Question: What is the address or location of the property listed in the document?
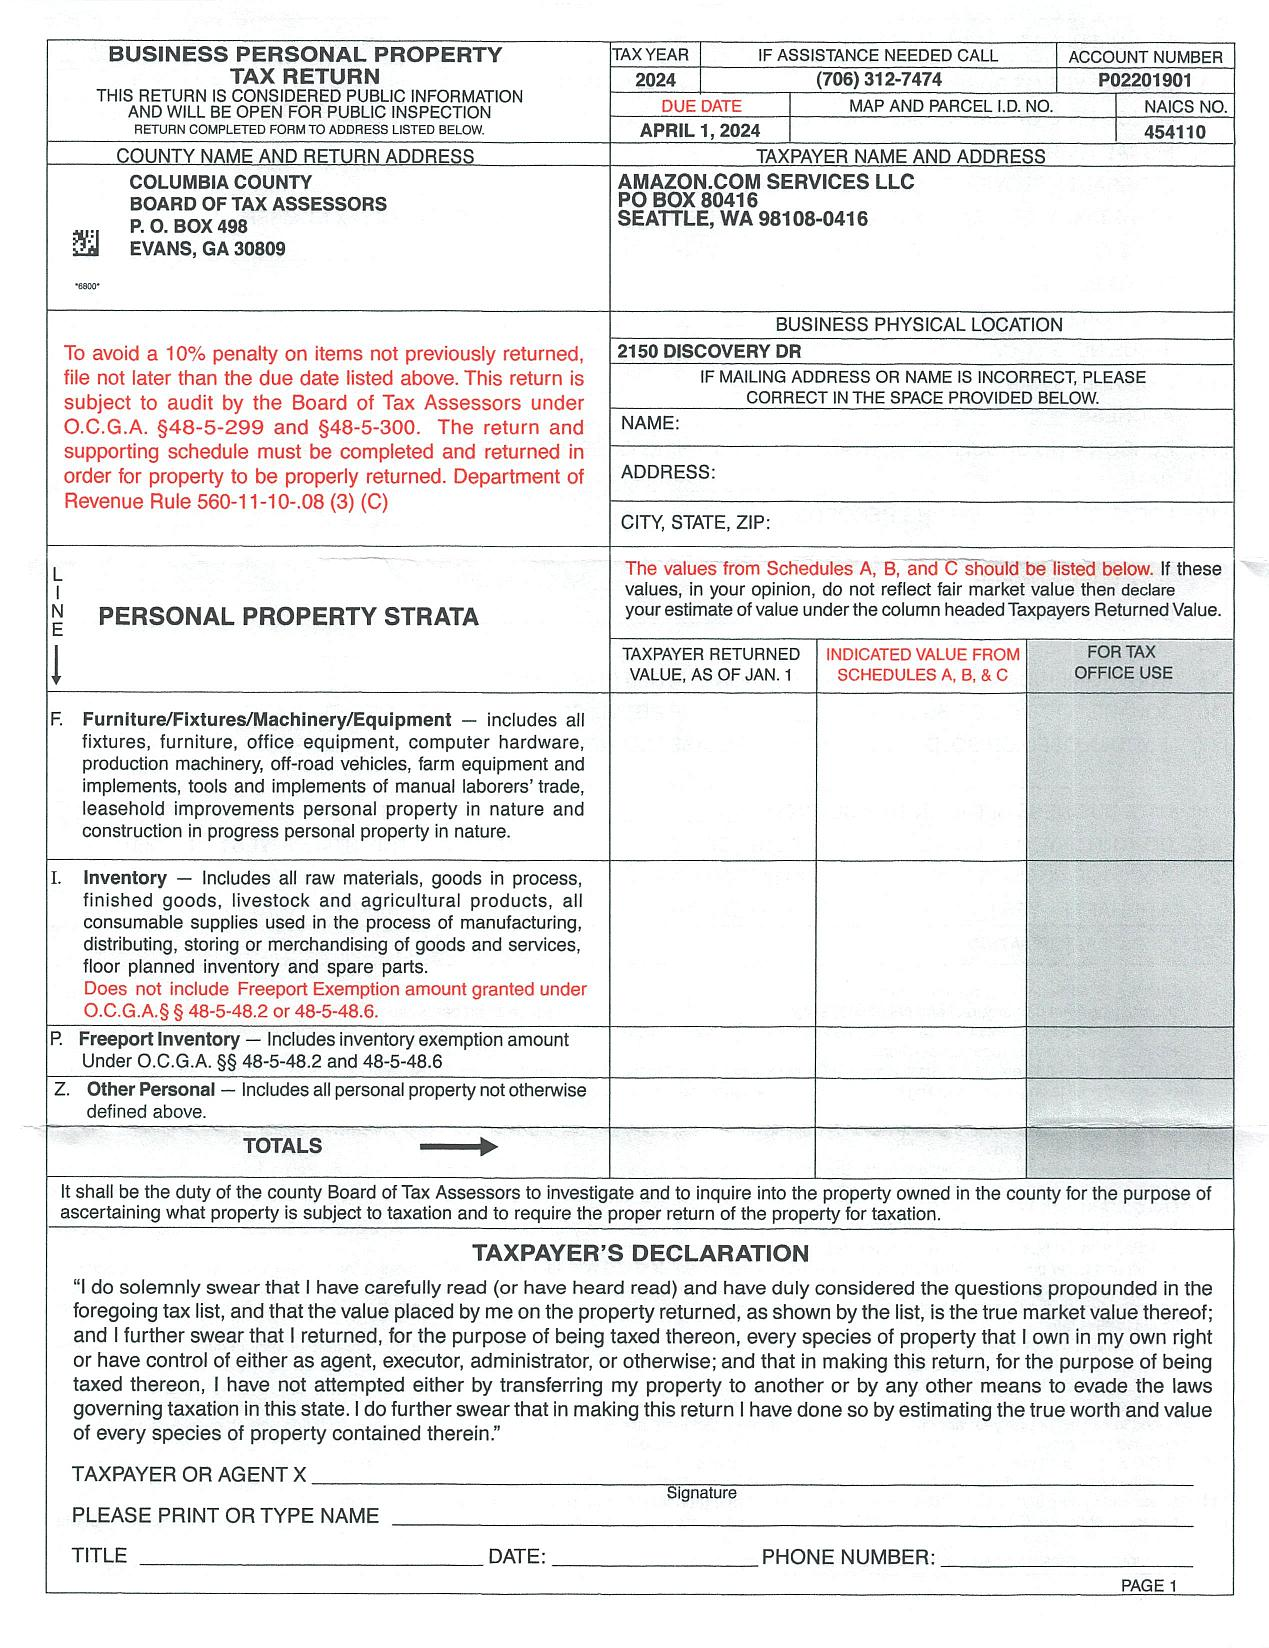
Answer: "2150 DISCOVERY DR"